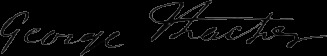
Signature of: george thatcher